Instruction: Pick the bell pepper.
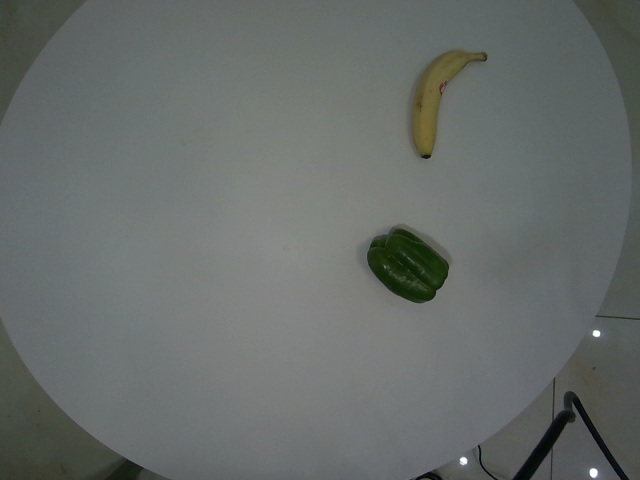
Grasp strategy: vertical